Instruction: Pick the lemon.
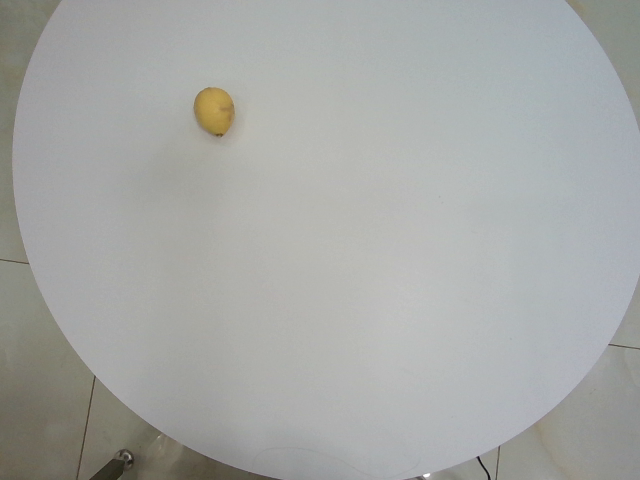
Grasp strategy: vertical